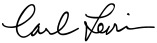
Signature of: carl levin